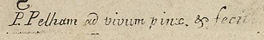
Signature of: peter pelham